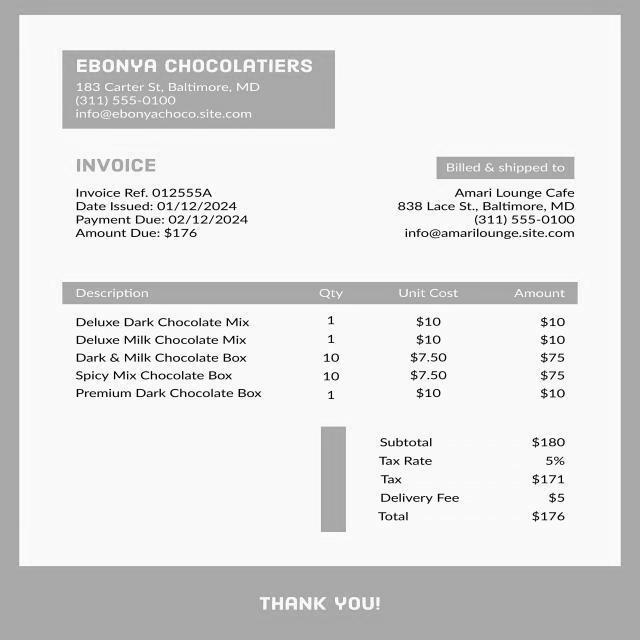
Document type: Invoice